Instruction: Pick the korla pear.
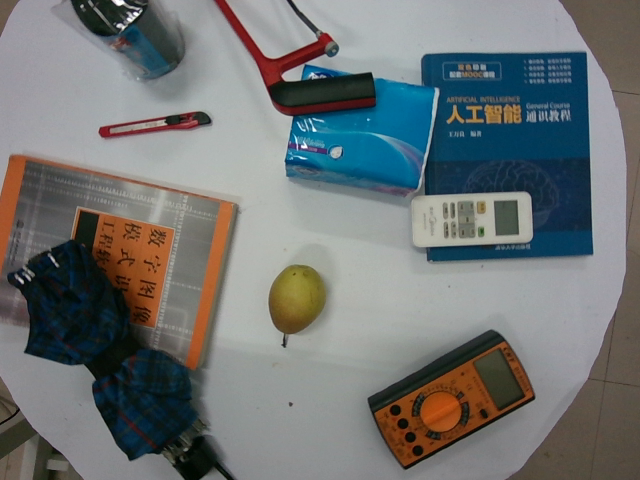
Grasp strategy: vertical